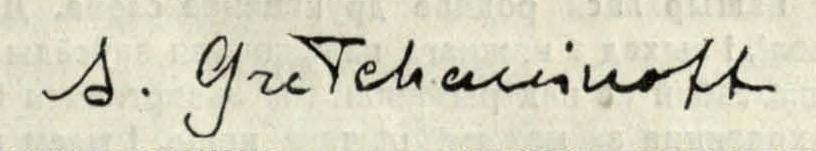
Signature of: alexander gretchaninov